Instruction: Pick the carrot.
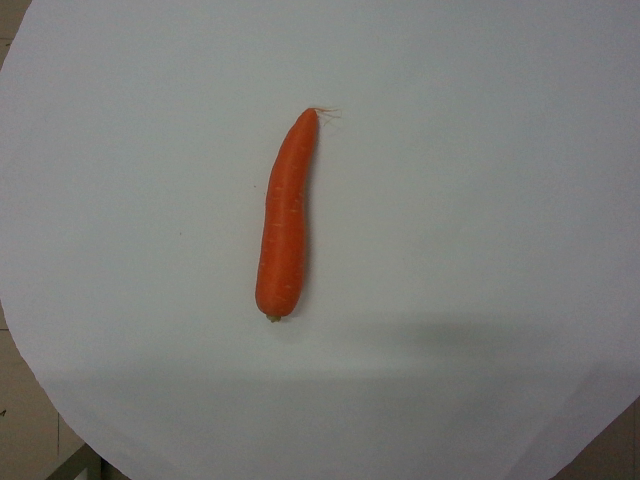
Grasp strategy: vertical